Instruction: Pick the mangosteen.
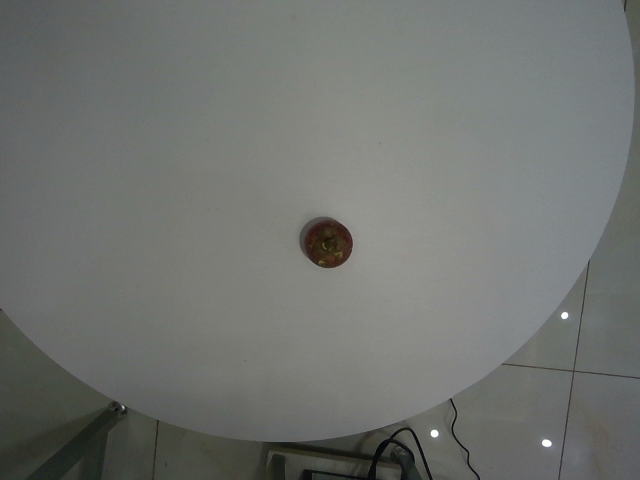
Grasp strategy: vertical